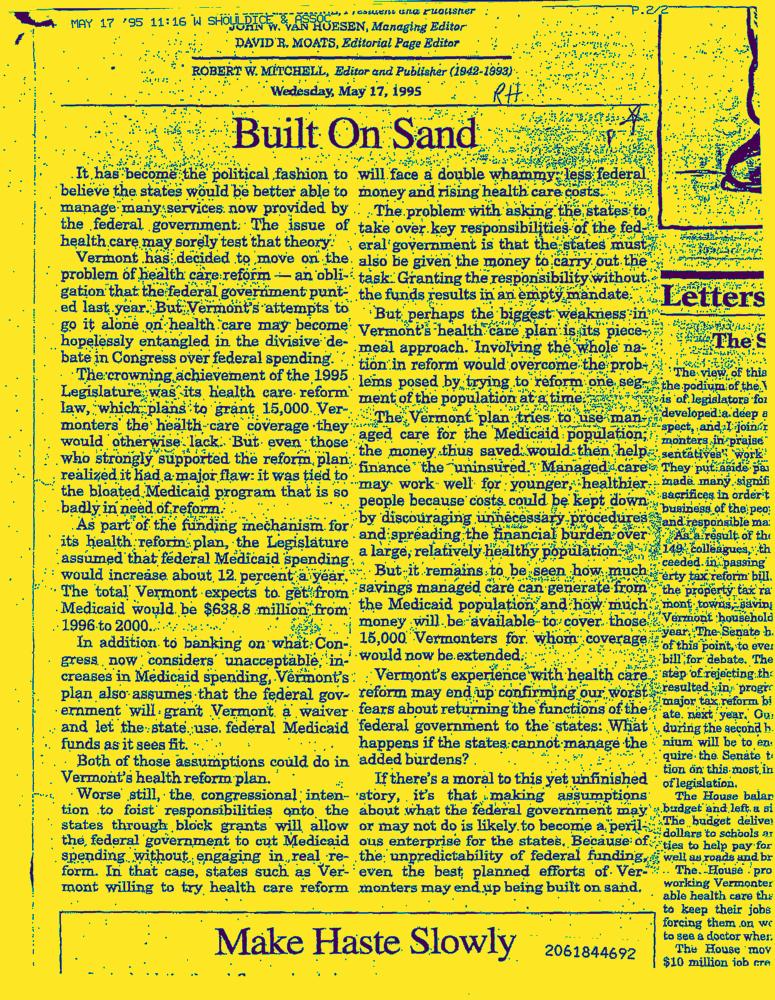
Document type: News-Article